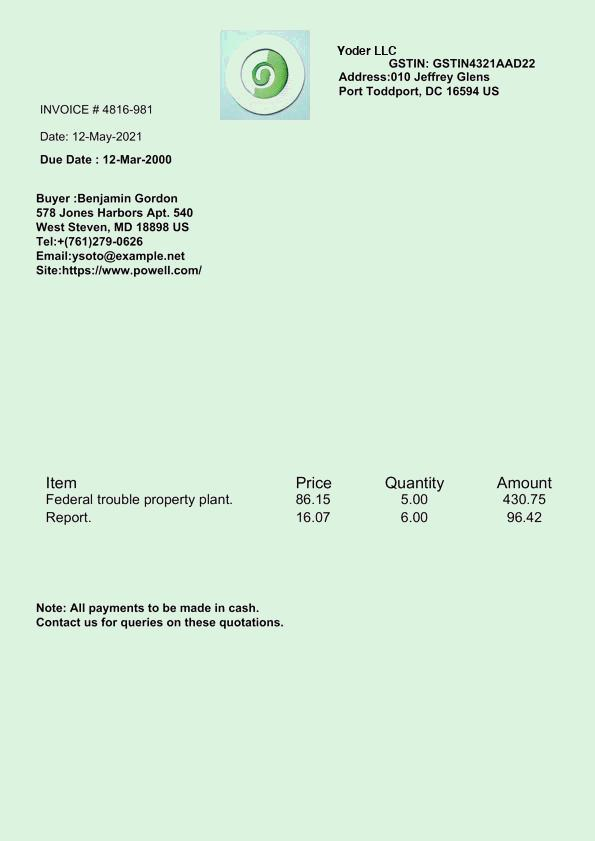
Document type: Invoice